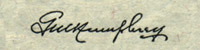
Signature of: george magoffin humphrey